Retrieve the amount in words, amount in figures, name of the payee, date on the cheque, and the bank name from the image.
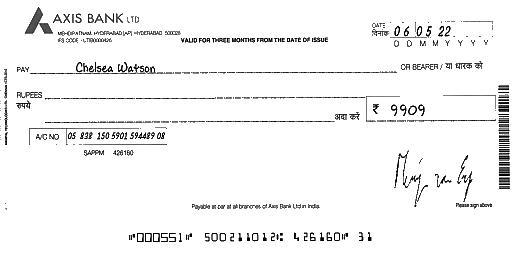
amt_in_words:
amt_in_figures: 9909
payee_name: Chelsea Watson
bank_name: AXIS BANK
cheque_date: 06/05/22